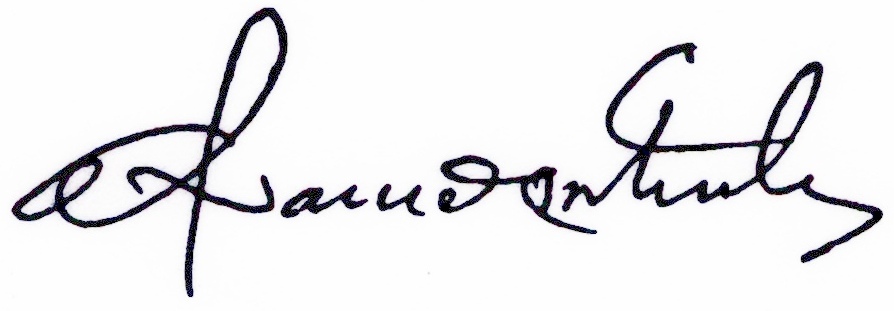
Signature of: afrânio coutinho